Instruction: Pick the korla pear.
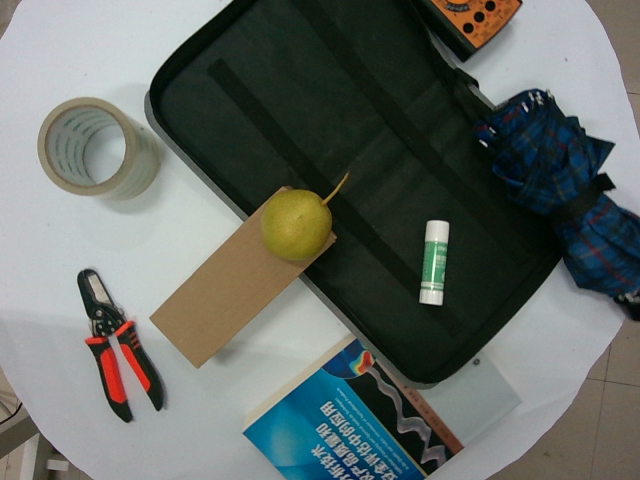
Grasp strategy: vertical